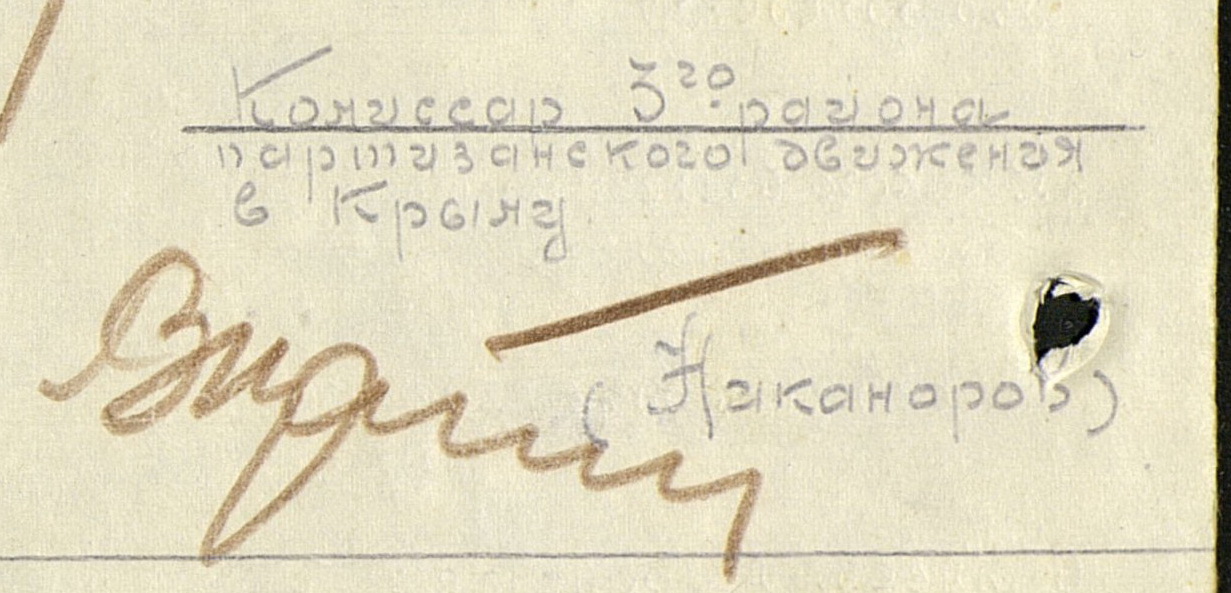
Signature of: vasily nikanorov